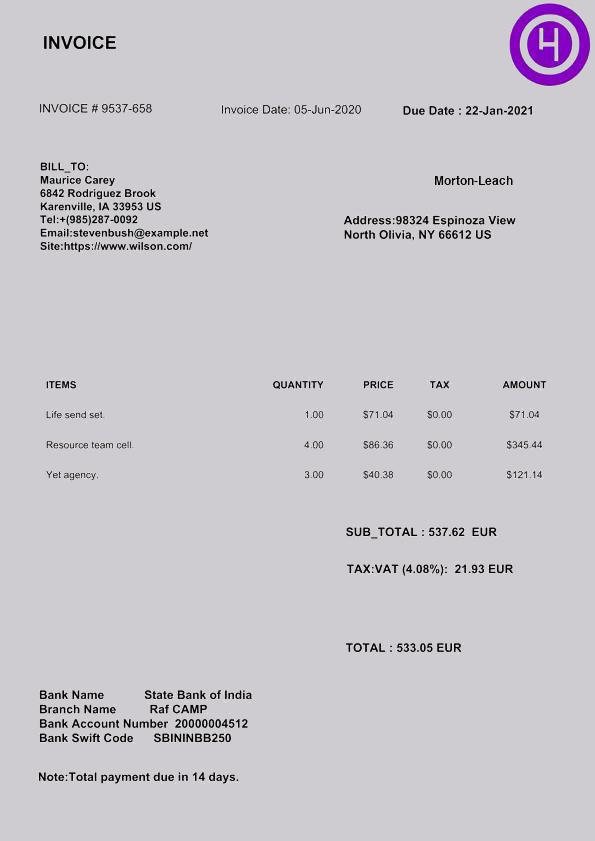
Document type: Invoice